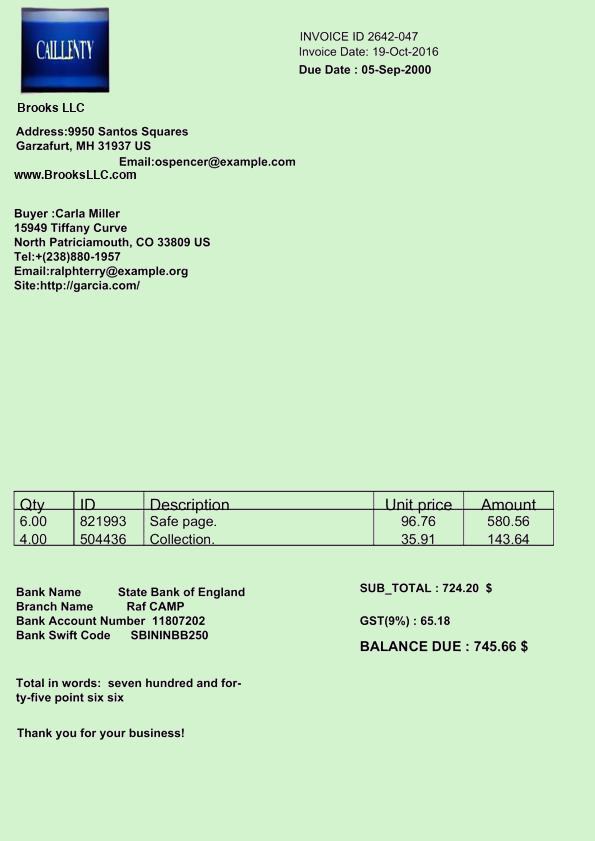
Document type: Invoice